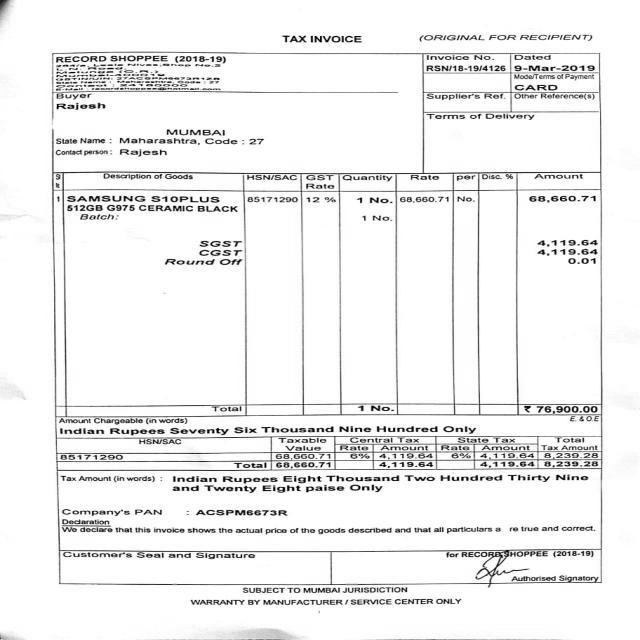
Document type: Invoice